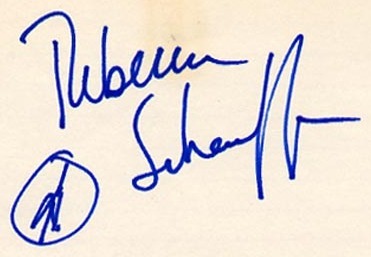
Signature of: rebecca schaeffer